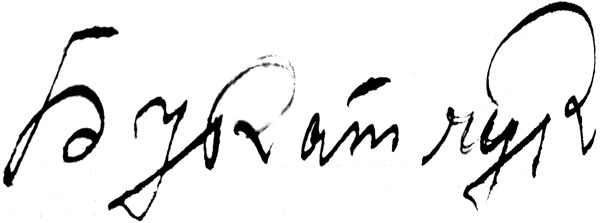
Signature of: sozont bukatchuk